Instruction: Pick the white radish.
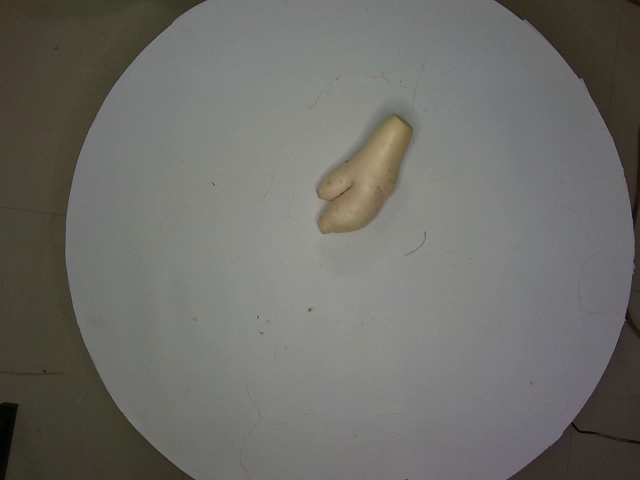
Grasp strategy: vertical